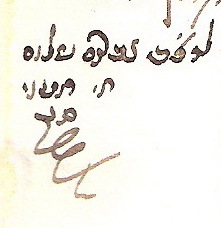
Signature of: q111983595